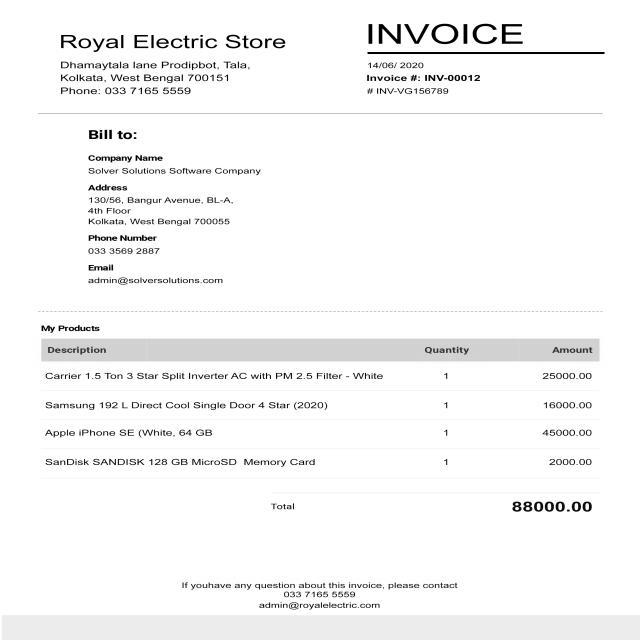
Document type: Invoice